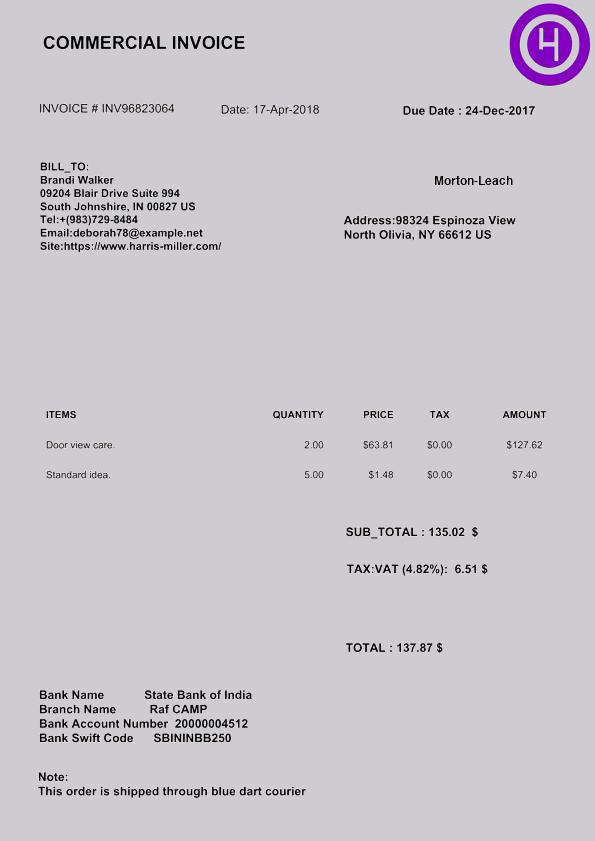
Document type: Invoice